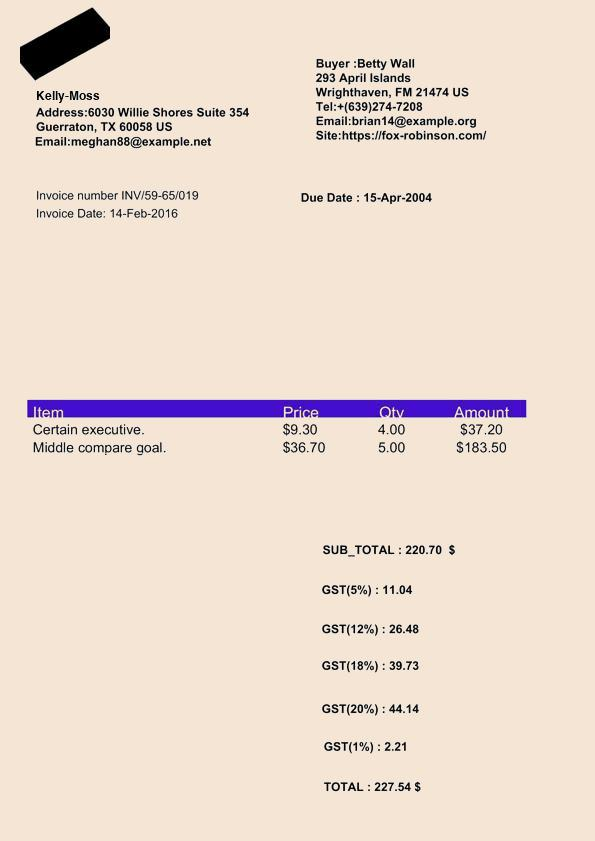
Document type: Invoice